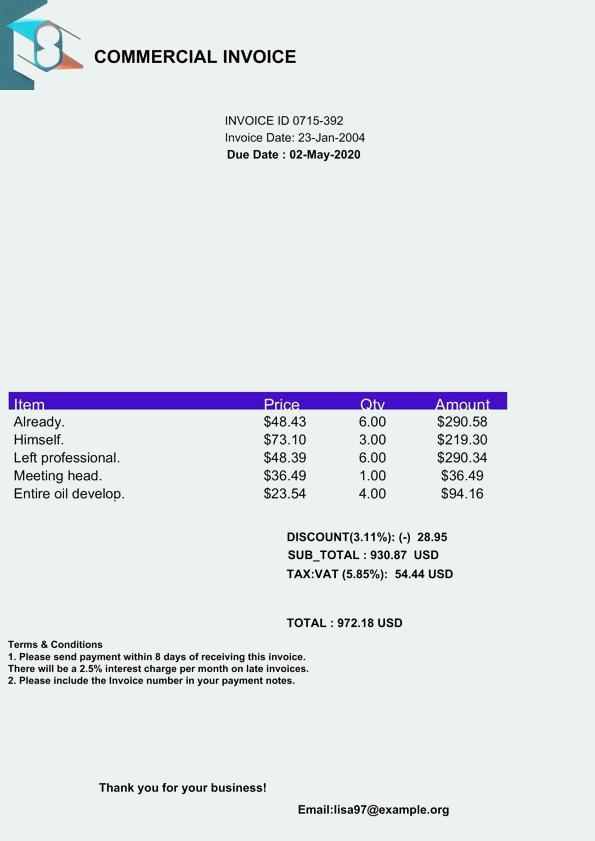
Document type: Invoice